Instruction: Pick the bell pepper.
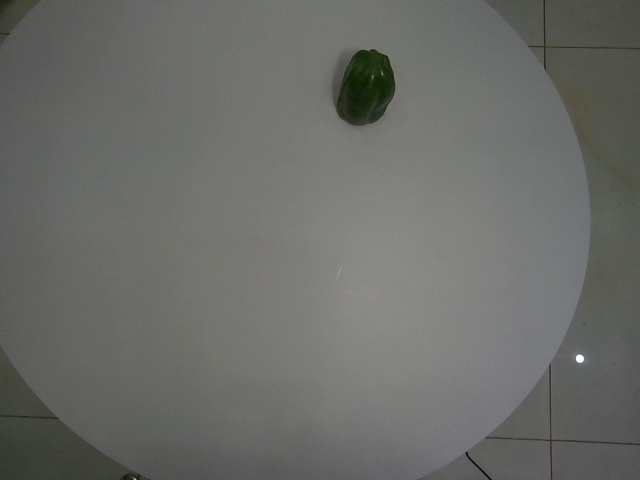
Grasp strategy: vertical